Question: What jurisdiction, city, or county is the document associated with?
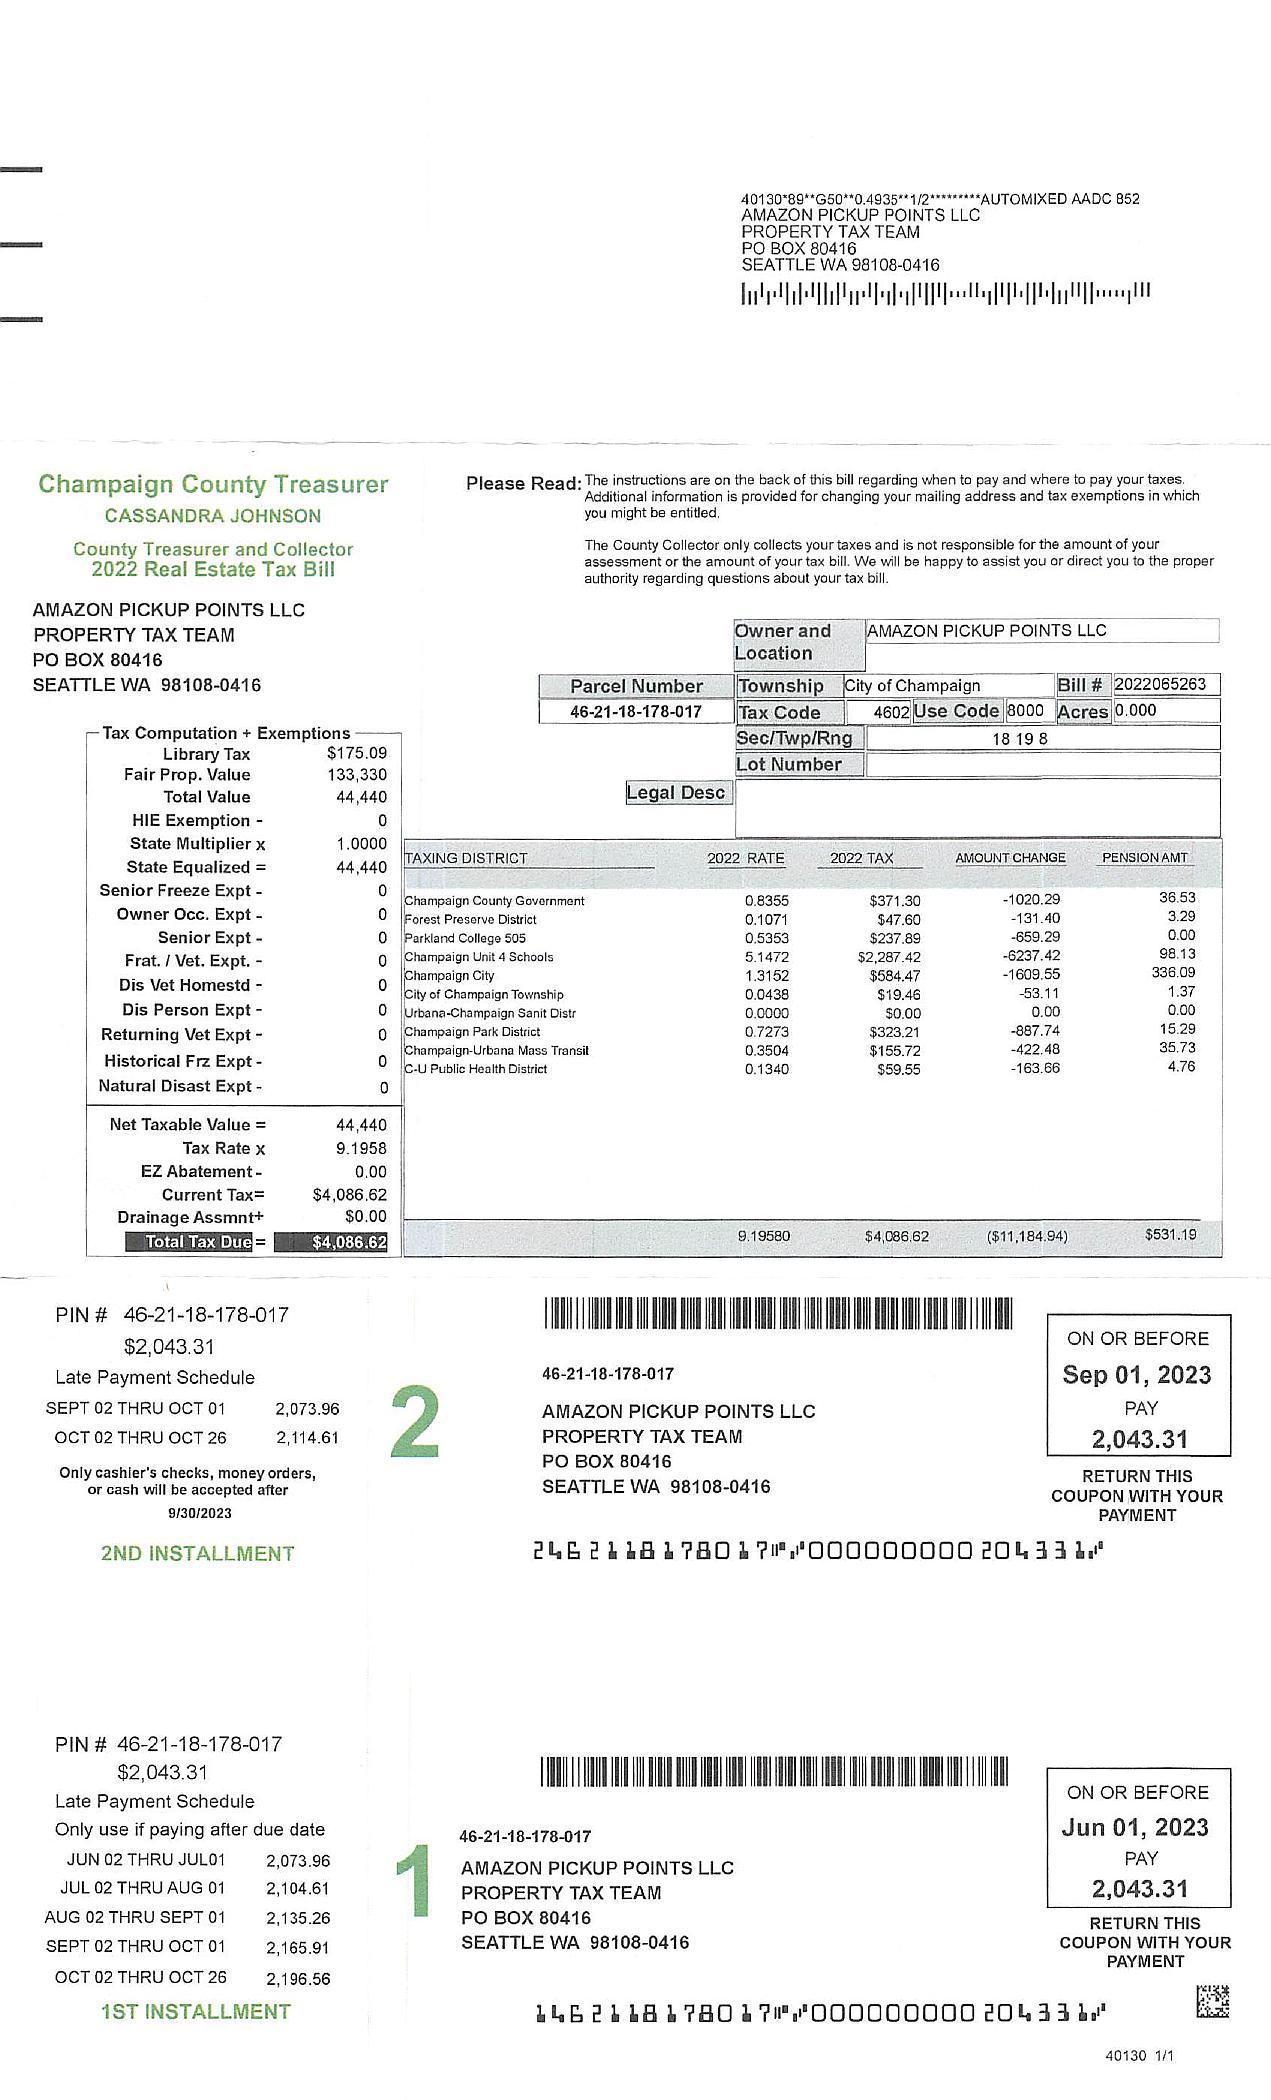
Answer: "Champaign County"